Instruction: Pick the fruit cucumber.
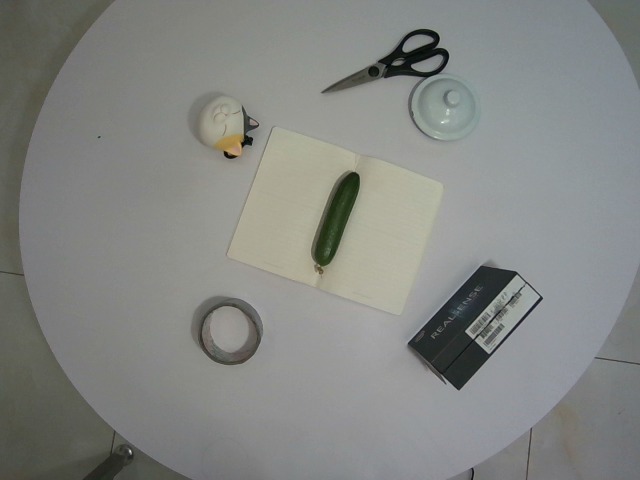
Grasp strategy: vertical